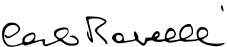
Signature of: carlo rovelli